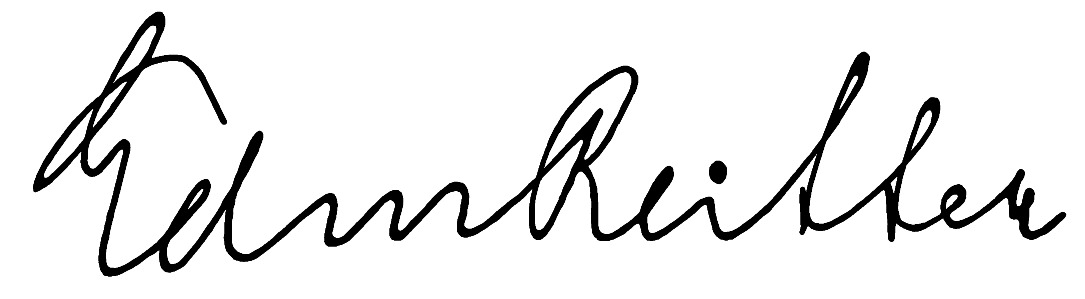
Signature of: edmund reitter